Question: Which state is mentioned in the document?
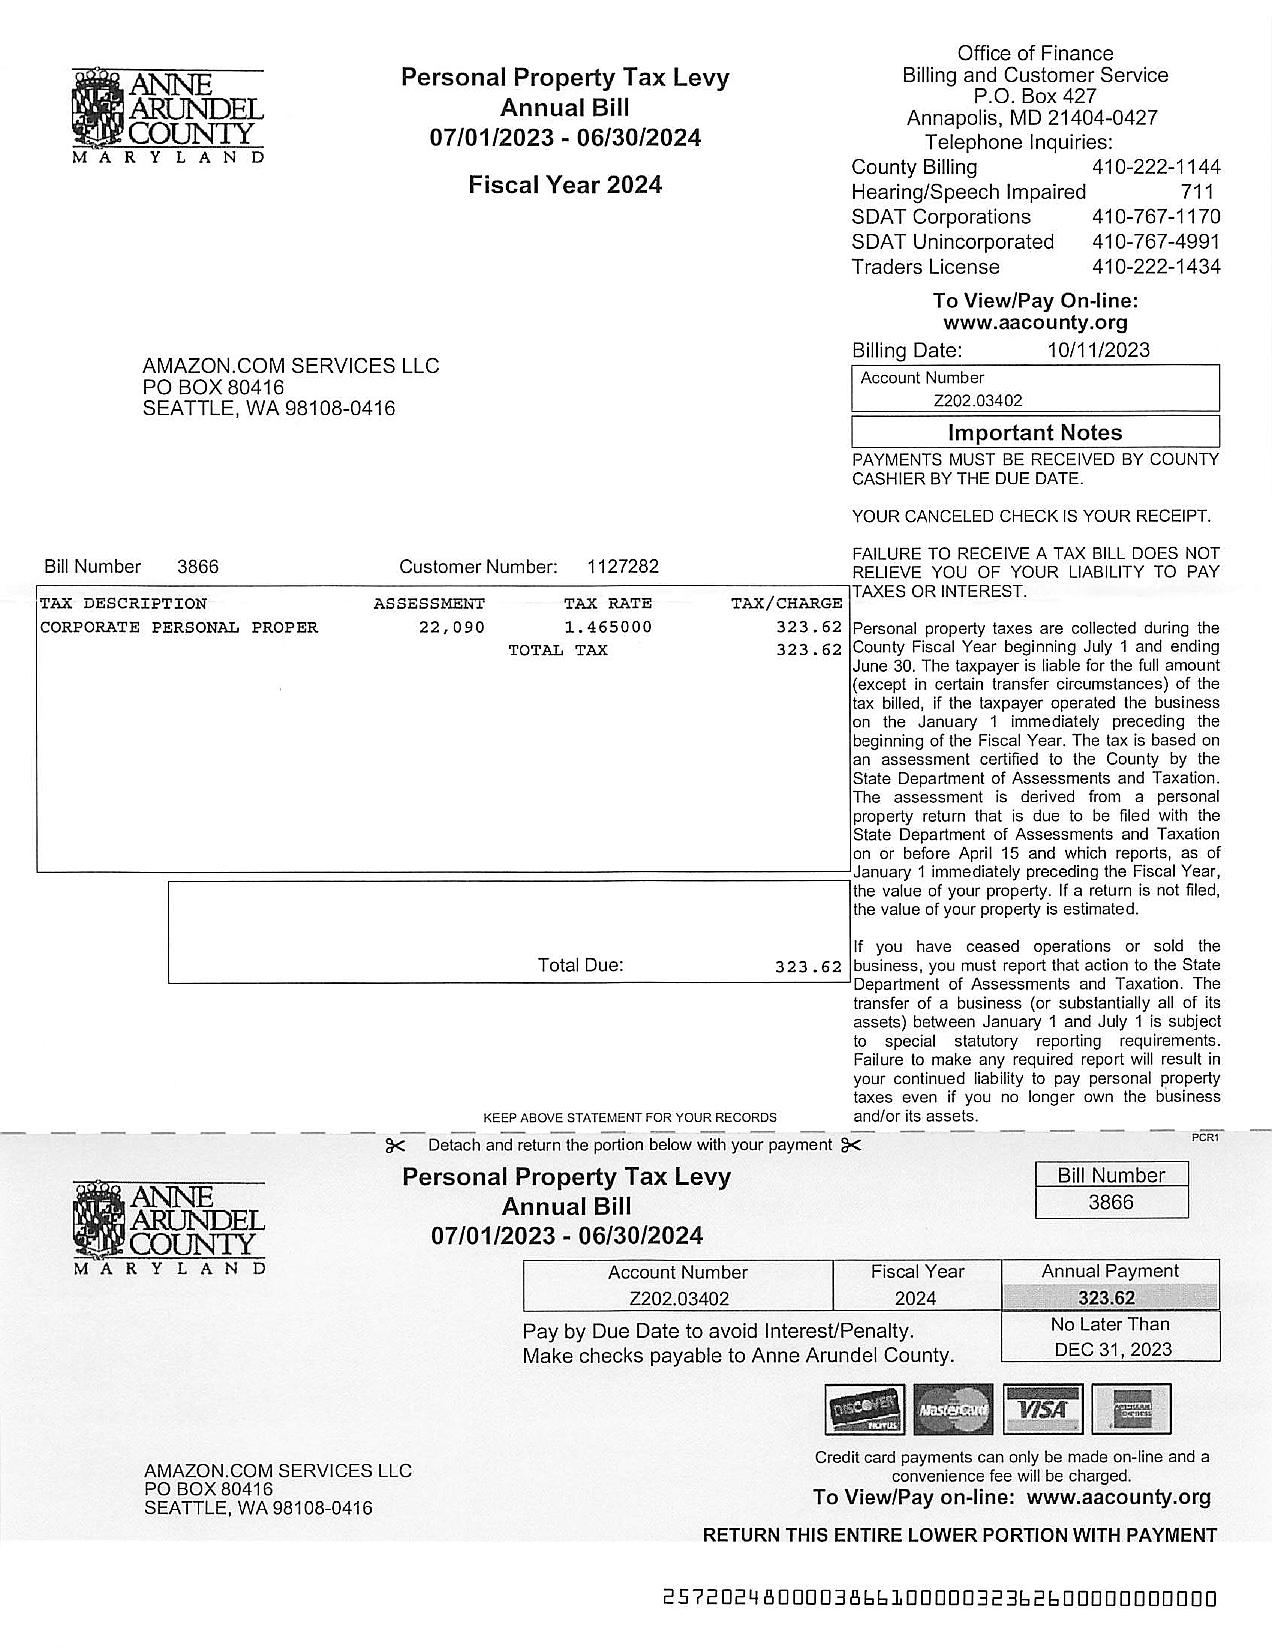
Answer: "MARYLAND"